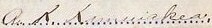
Signature of: albert kūnuiākea